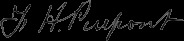
Signature of: francis harrison pierpont